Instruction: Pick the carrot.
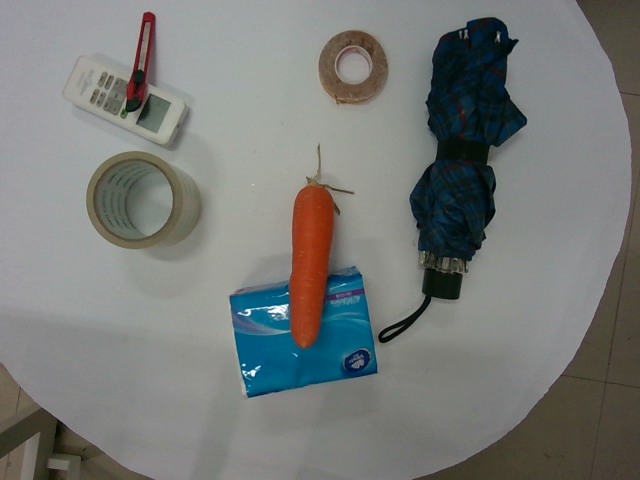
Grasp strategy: vertical